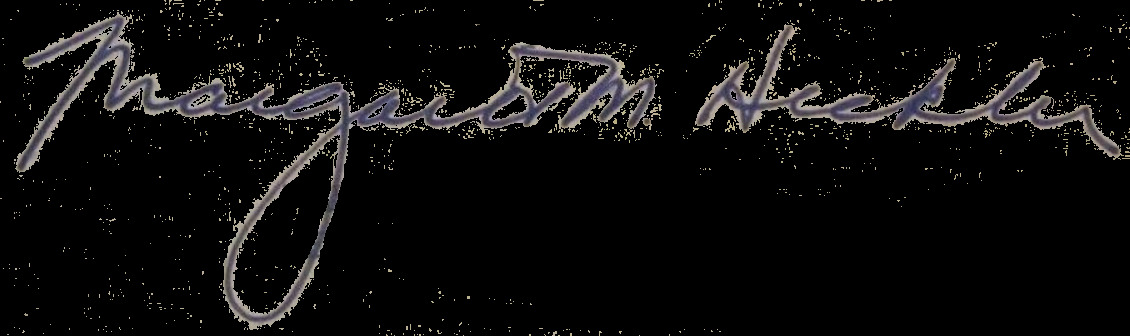
Signature of: margaret heckler